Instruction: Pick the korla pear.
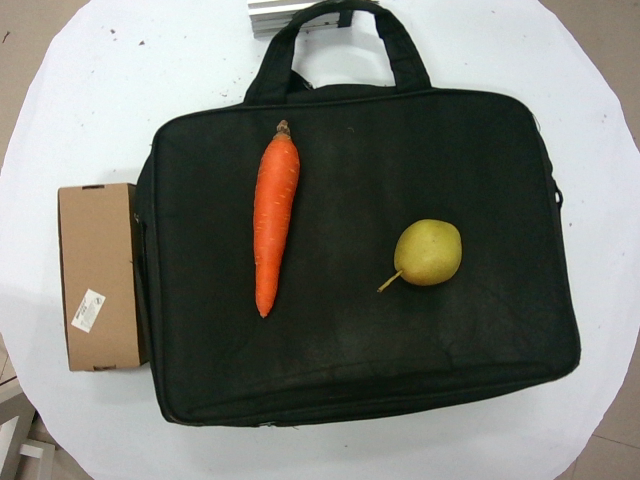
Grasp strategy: vertical